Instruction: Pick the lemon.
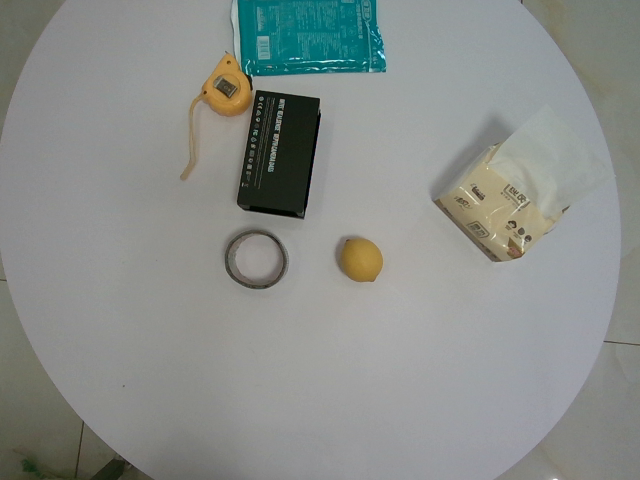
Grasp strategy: vertical